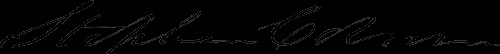
Signature of: stephen coburn